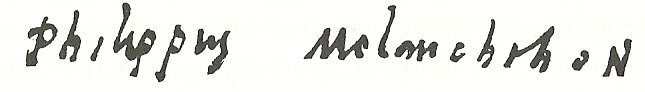
Signature of: philipp melanchthon